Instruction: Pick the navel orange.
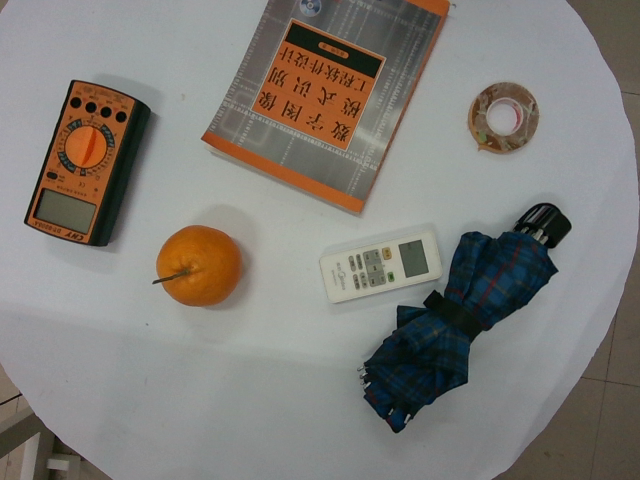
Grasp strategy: vertical